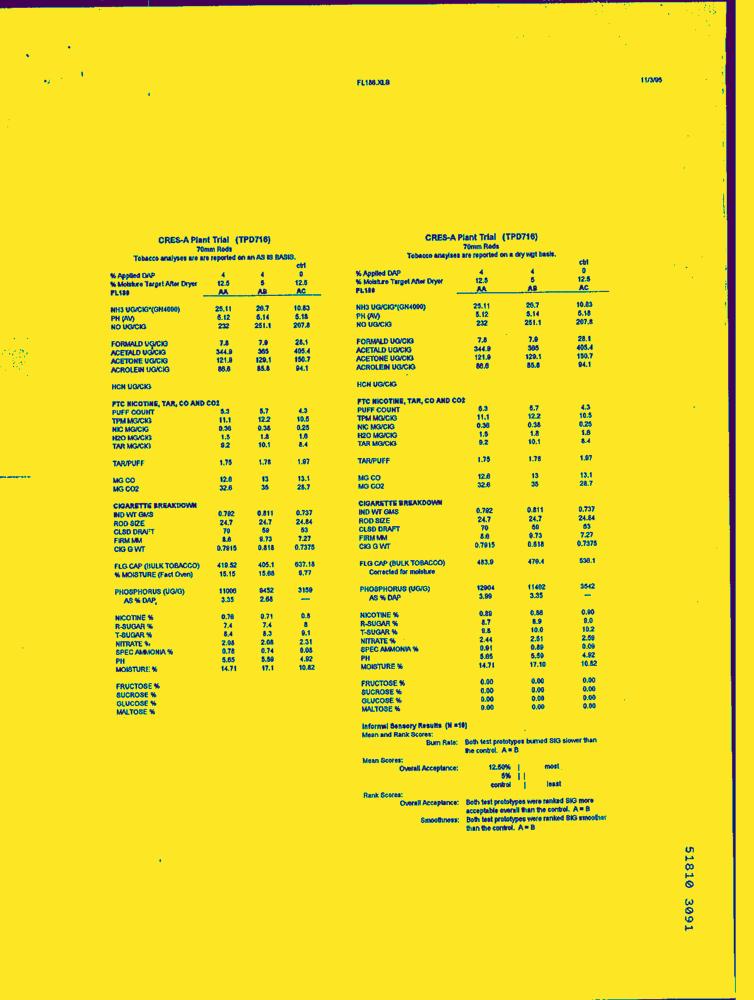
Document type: Letter-Doc